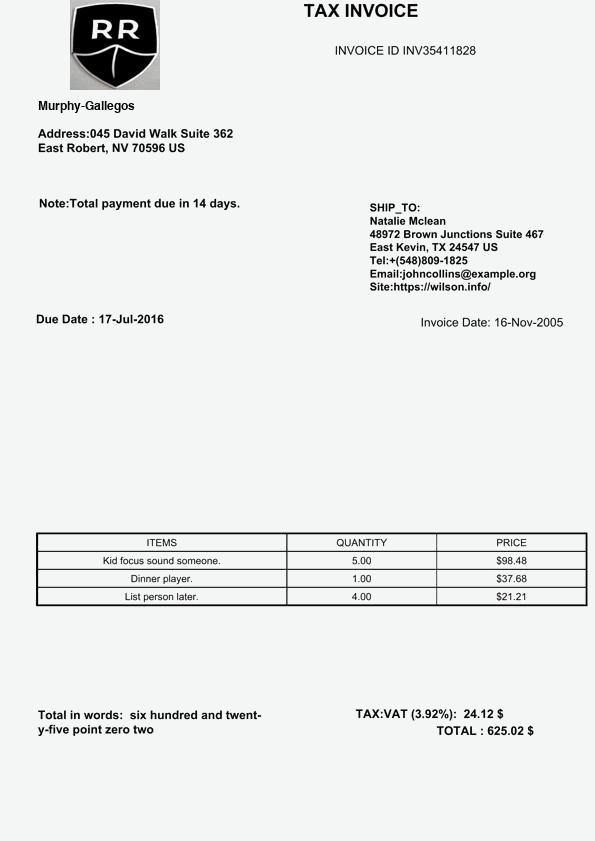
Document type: Invoice